Question: Which state is mentioned in the document?
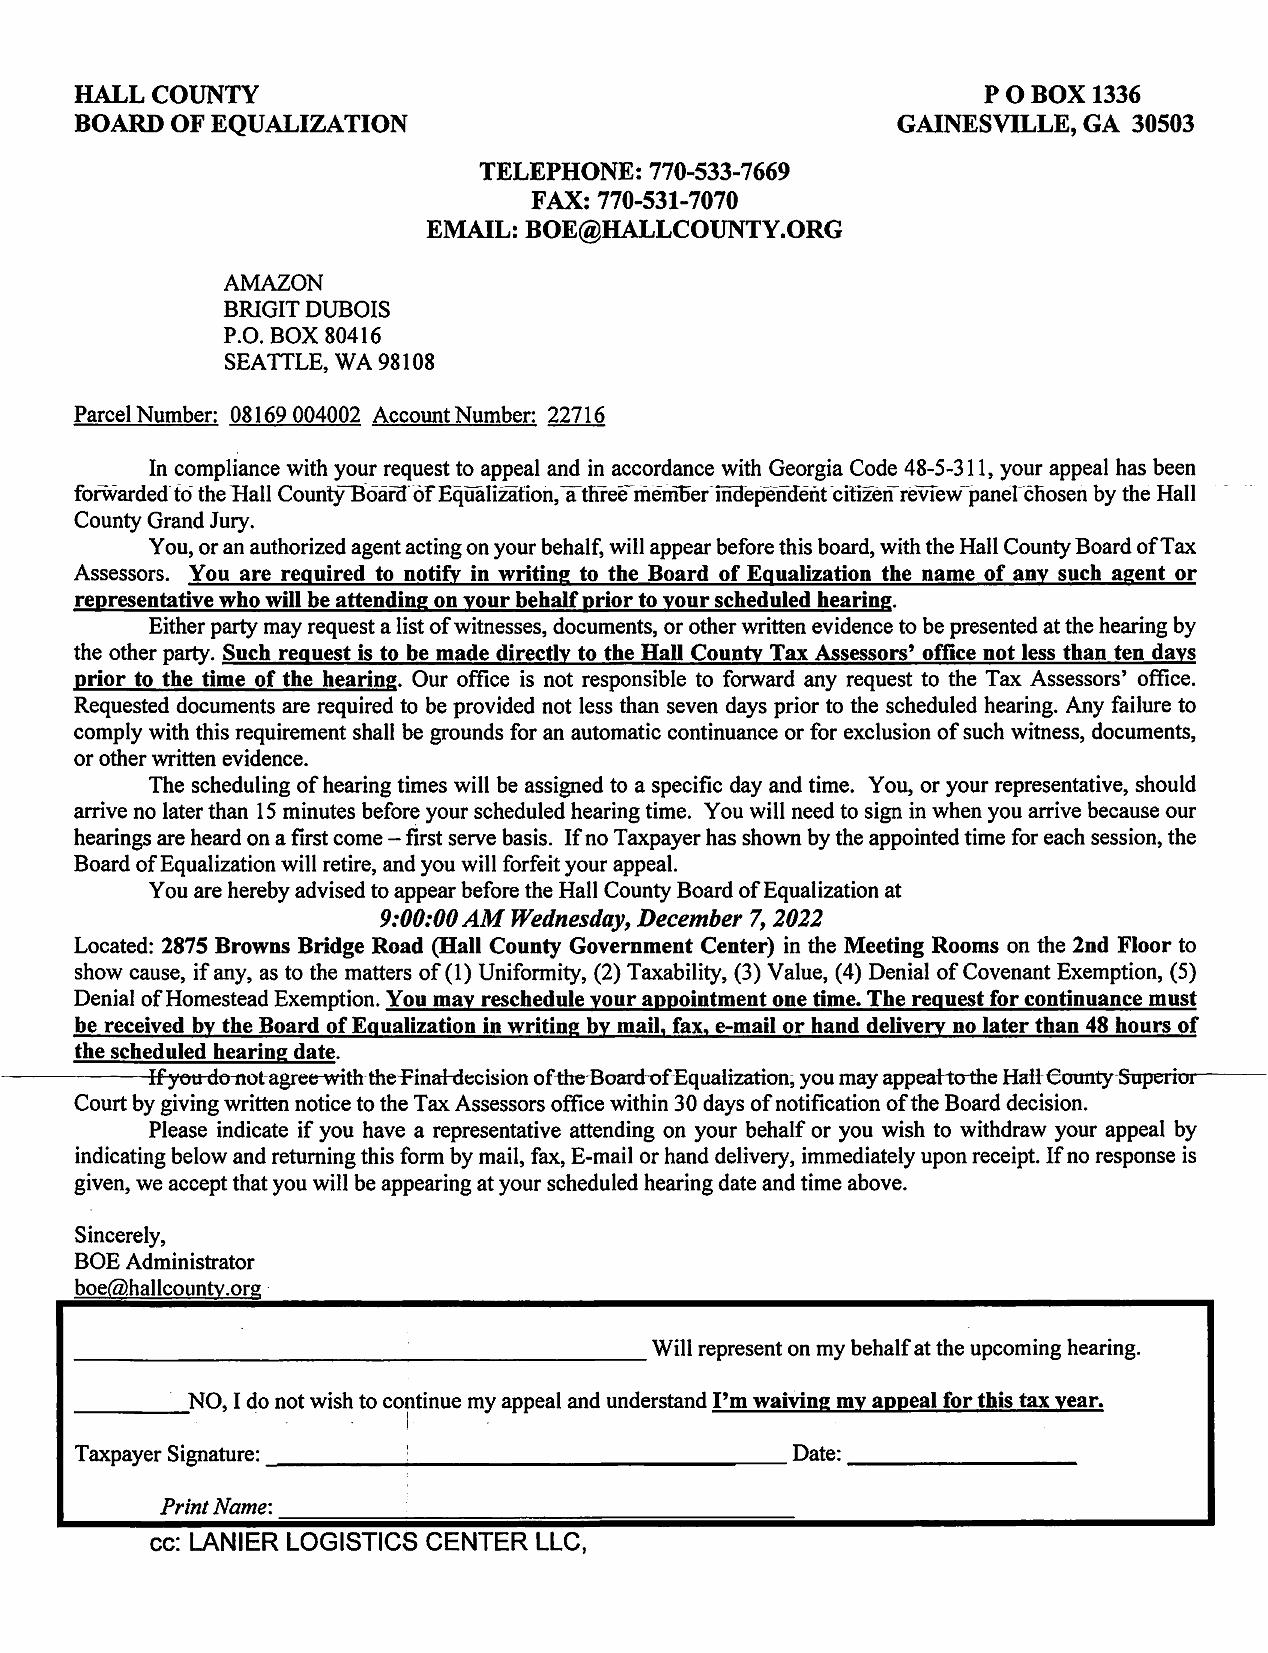
Answer: "GA"